Question: How is the history relevant to the case?
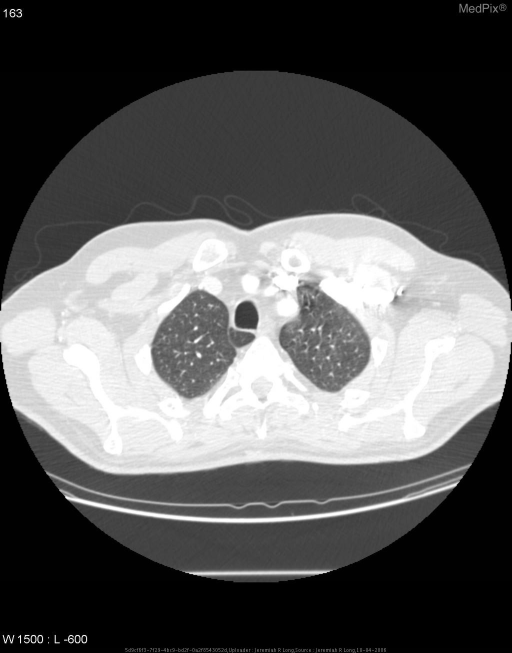
Answer: The patient's history of 45 year old male with recent diagnosis of gastric carcinoma undergoing staging CT. is key in understanding the case.